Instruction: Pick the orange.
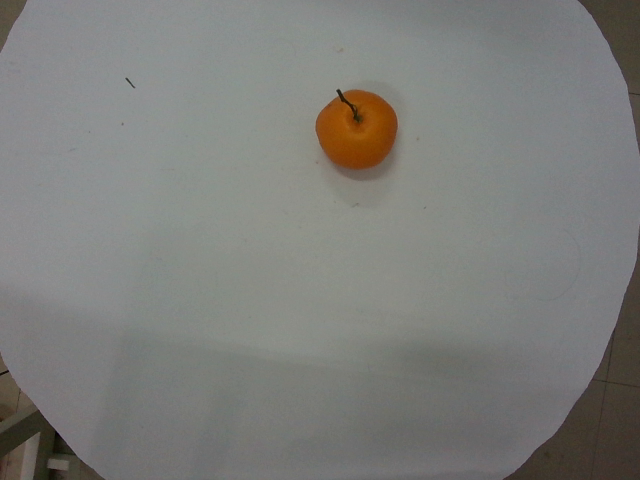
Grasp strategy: vertical